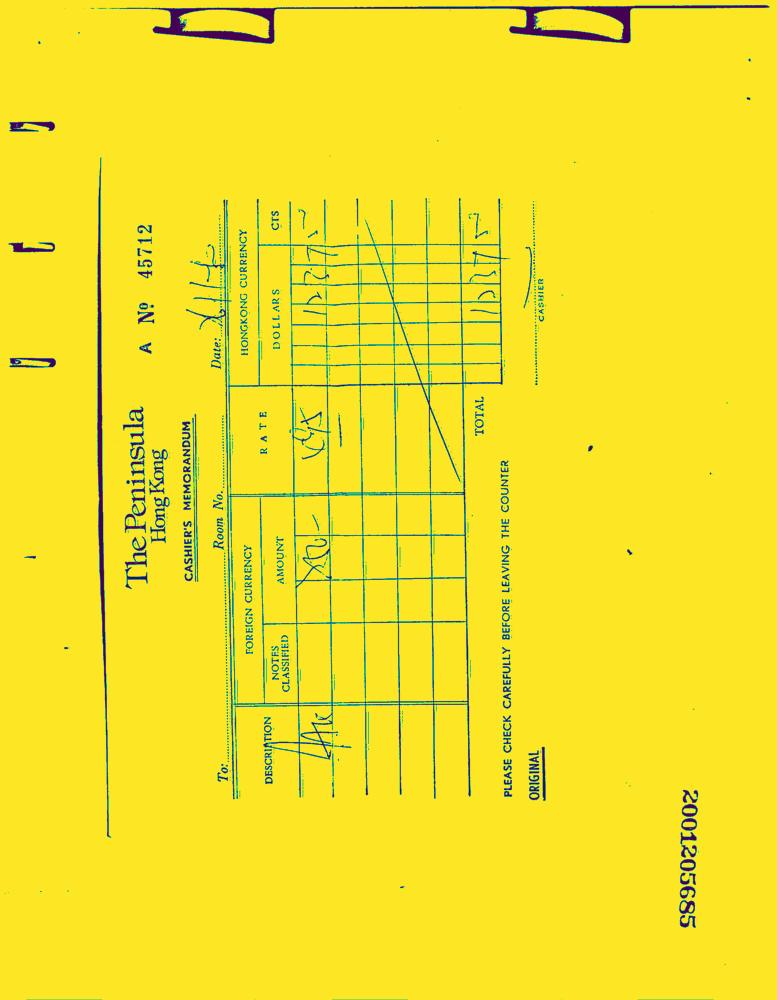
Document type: Invoice-Doc